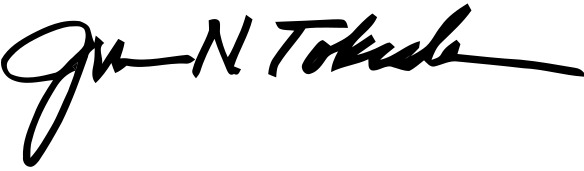
Signature of: jill n tokuda